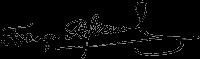
Signature of: volodymyr leontovych